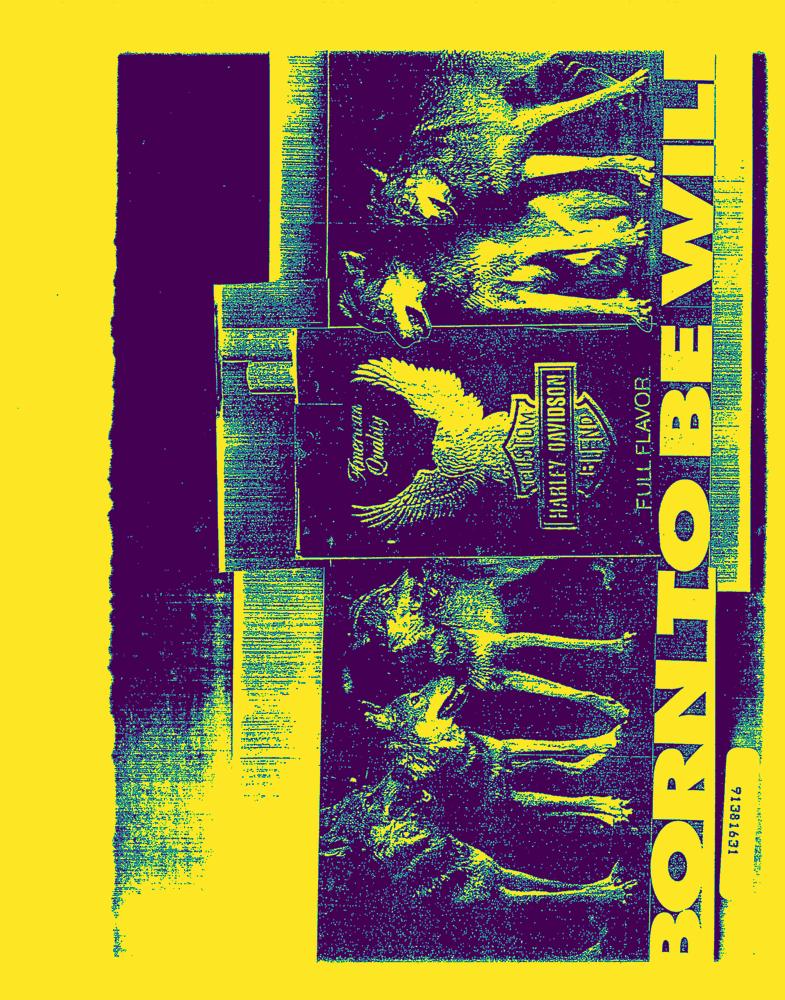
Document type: AD